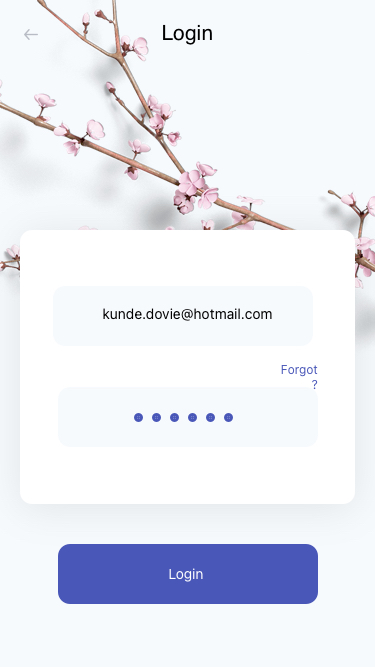
Text in this UI design:
Login
kunde.dovie@hotmail.com
Forgot?